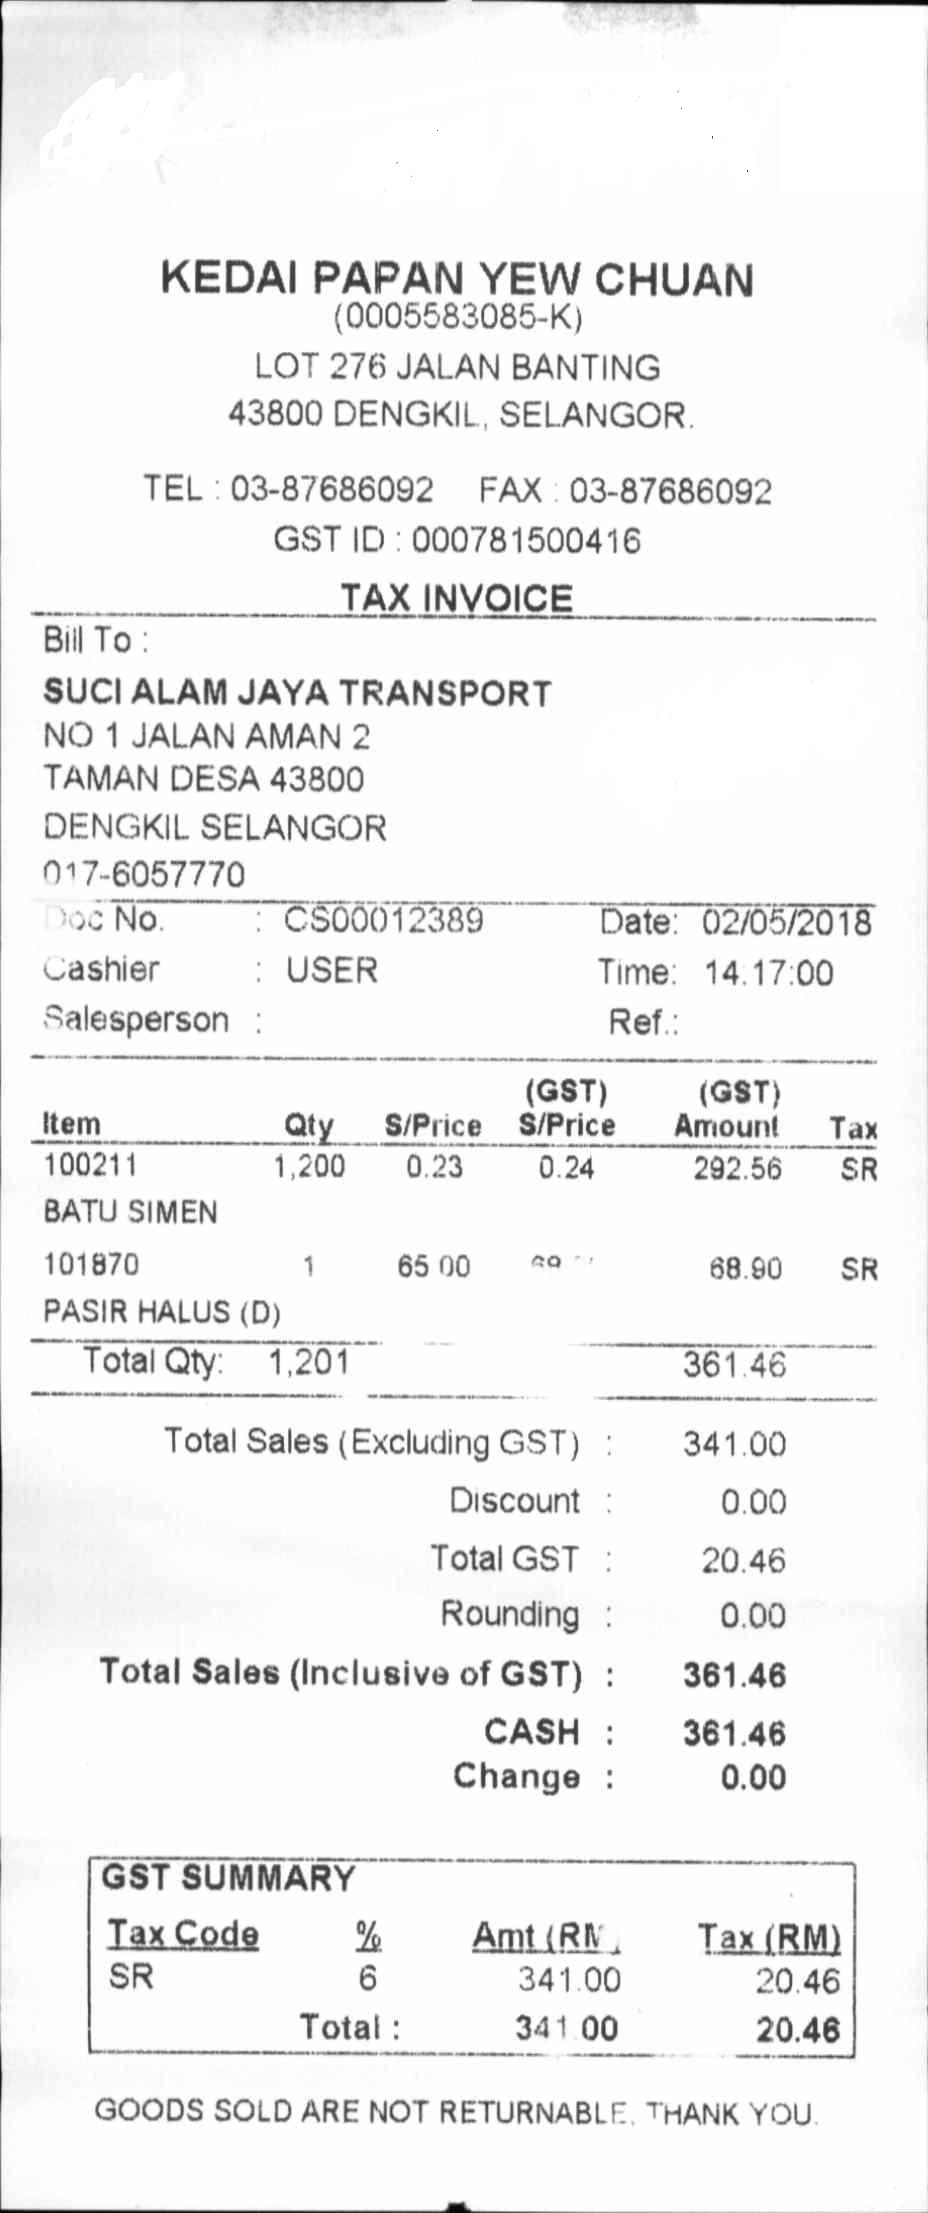
KEDAI PAPAN YEW CHUAN
(0005583085-K)
LOT 276 JALAN BANTING
43800 DENGKIL, SELANGOR.
TEL : 03-87686092
FAX : 03-87686092
GST ID : 000781500416
TAX INVOICE
BILL TO :
SUCI ALAM JAYA TRANSPORT
NO 1 JALAN AMAN 2
TAMAN DESA 43800
DENGKIL SELANGOR
017-6057770
DOC NO.
:
CS00012389
DATE: 02/05/2018
CASHIER
:
USER
TIME: 14:17:00
SALESPERSON
:
REF.:
ITEM
QTY
S/PRICE
(GST)
(GST)
S/PRICE
AMOUNT
TAX
100211
BATU SIMEN
1,200
0.23
0.24
292.56
SR
101870
PASIR HALUS (D)
1
65.00
68.90
SR
TOTAL QTY:
1,201
361.46
TOTAL SALES (EXCLUDING GST)
:
341.00
DISCOUNT
:
0.00
TOTAL GST
:
20.46
ROUNDING
:
0.00
TOTAL SALES (INCLUSIVE OF GST)
:
361.46
CASH
:
361.46
CHANGE
:
0.00
GST SUMMARY
TAX CODE
%
AMT (RM)
TAX (RM)
SR
6
341.00
20.46
TOTAL :
341.00
20.46
GOODS SOLD ARE NOT RETURNABLE, THANK YOU.